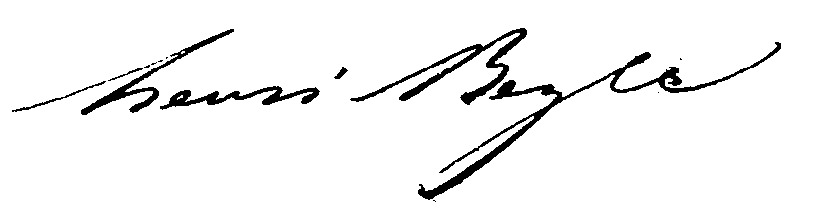
Signature of: stendhal